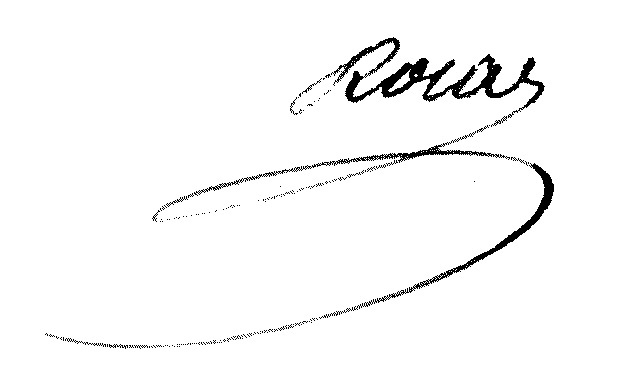
Signature of: julien roca